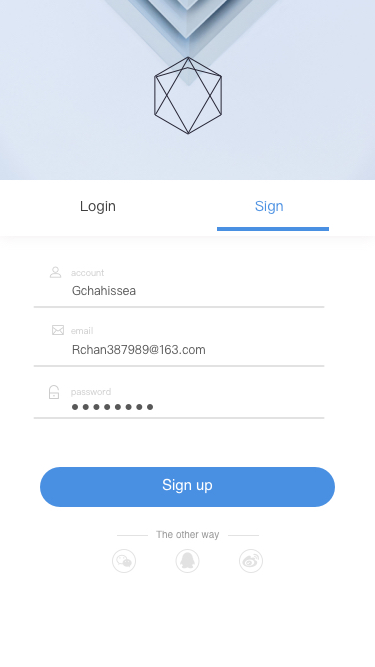
Text in this UI design:
登录账号
登录密码

account
Gchahissea
Rchan387989@163.com
email

password
Login
Sign
Sign up
The other way